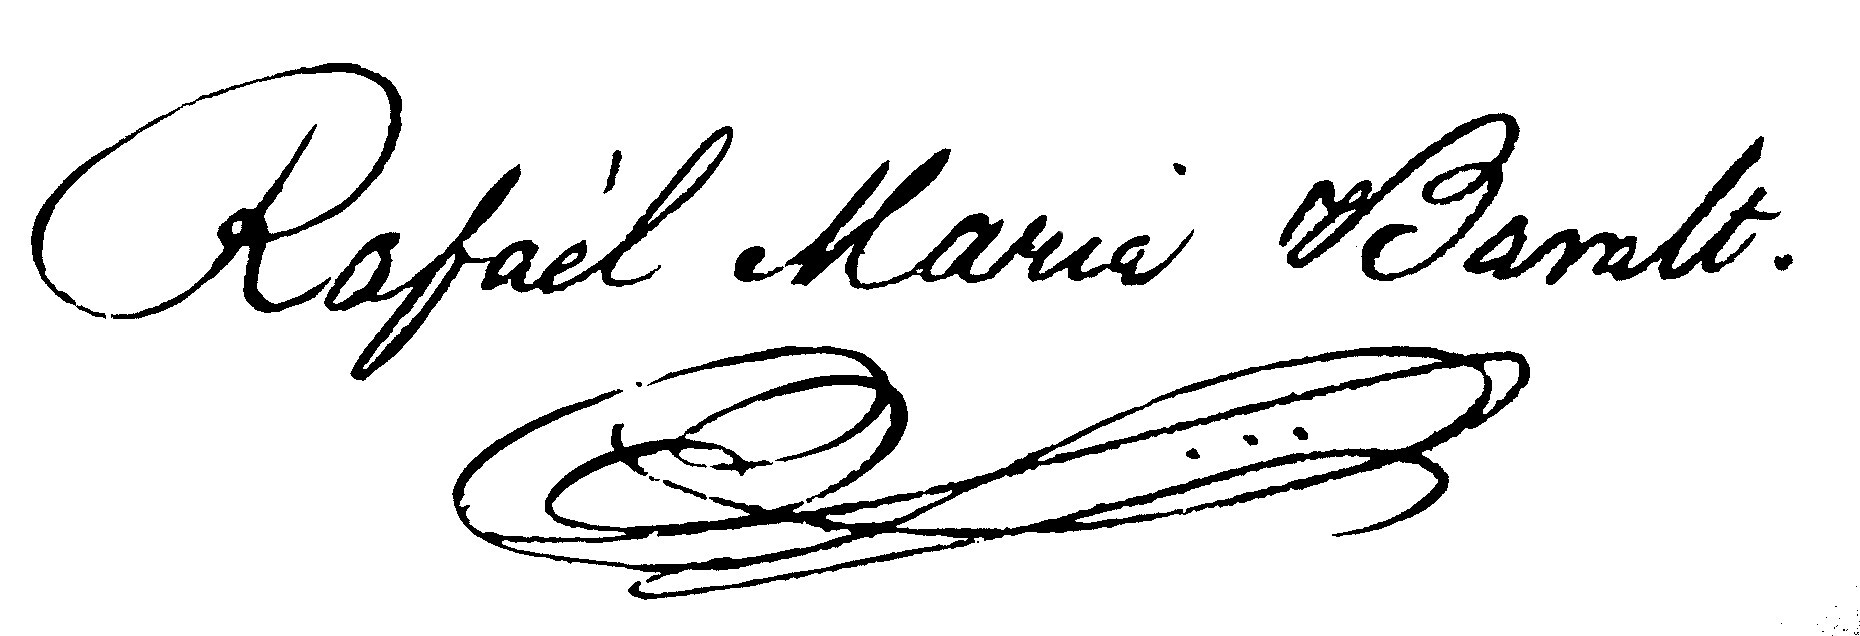
Signature of: rafael maría baralt